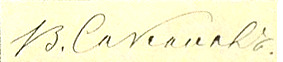
Signature of: vasiliy s sokolov